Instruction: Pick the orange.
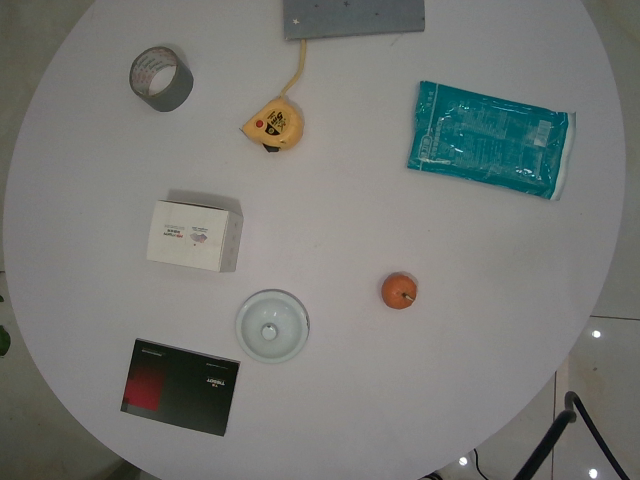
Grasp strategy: vertical